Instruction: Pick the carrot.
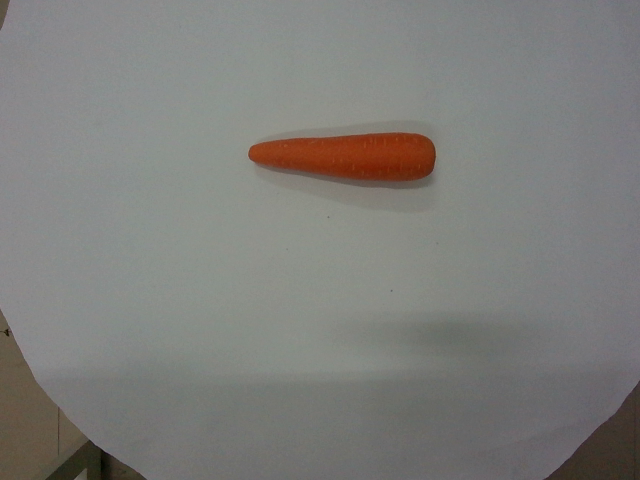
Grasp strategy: vertical